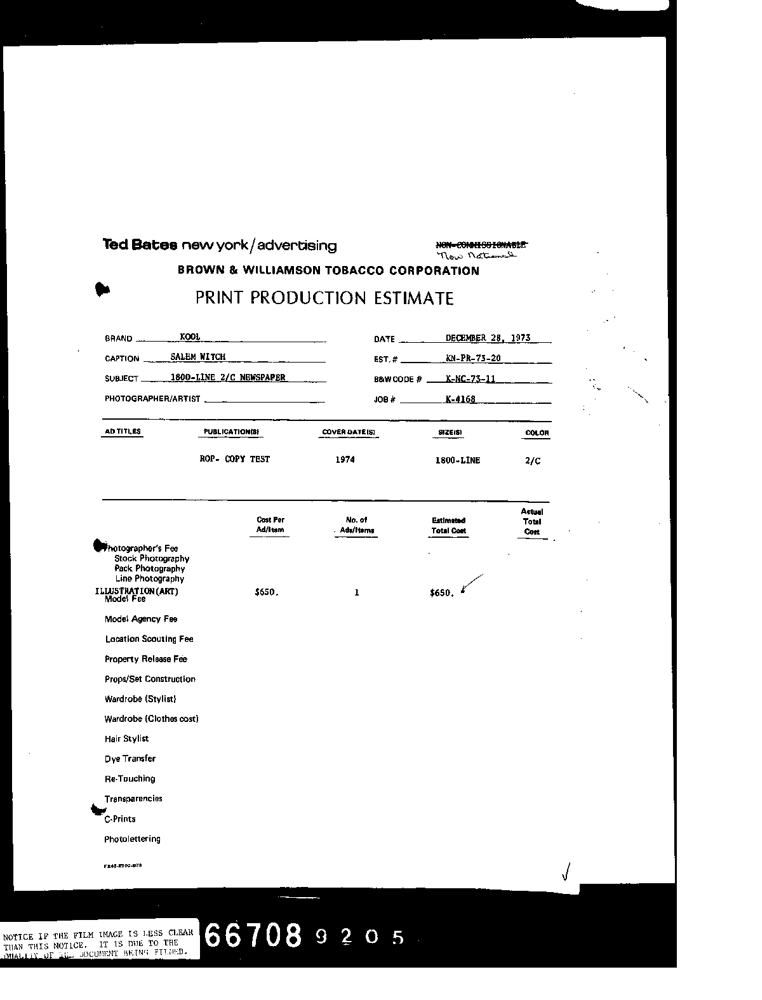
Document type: Invoice